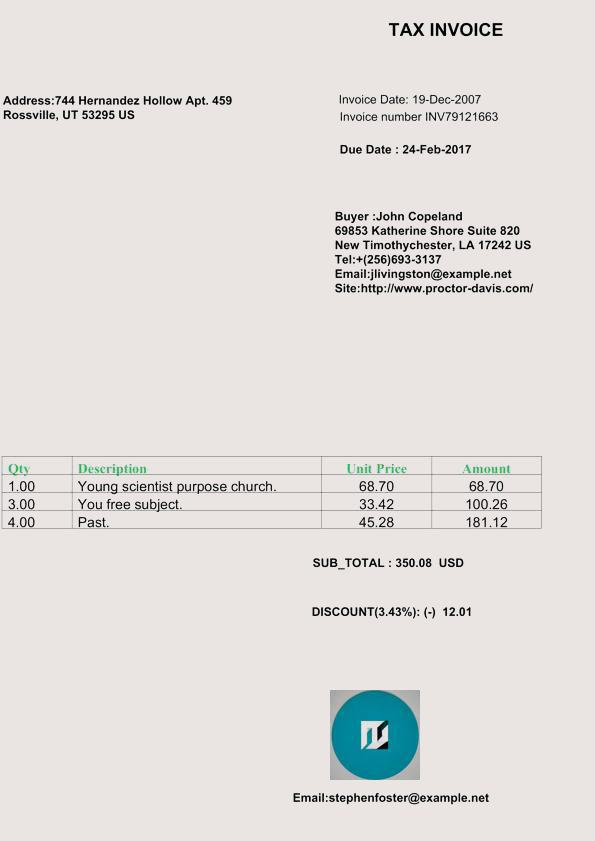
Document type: Invoice